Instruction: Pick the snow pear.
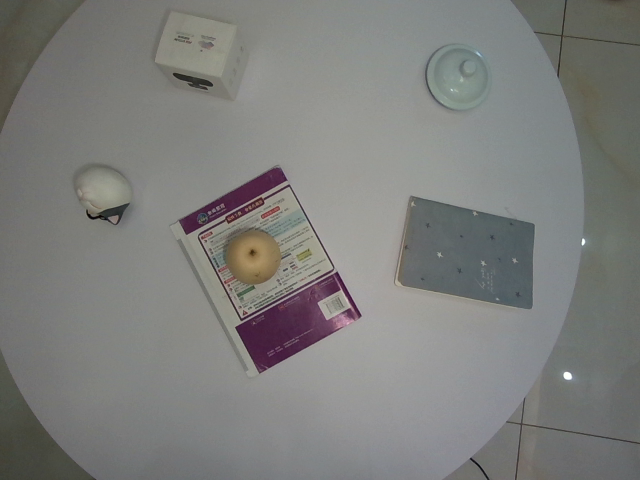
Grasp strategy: vertical